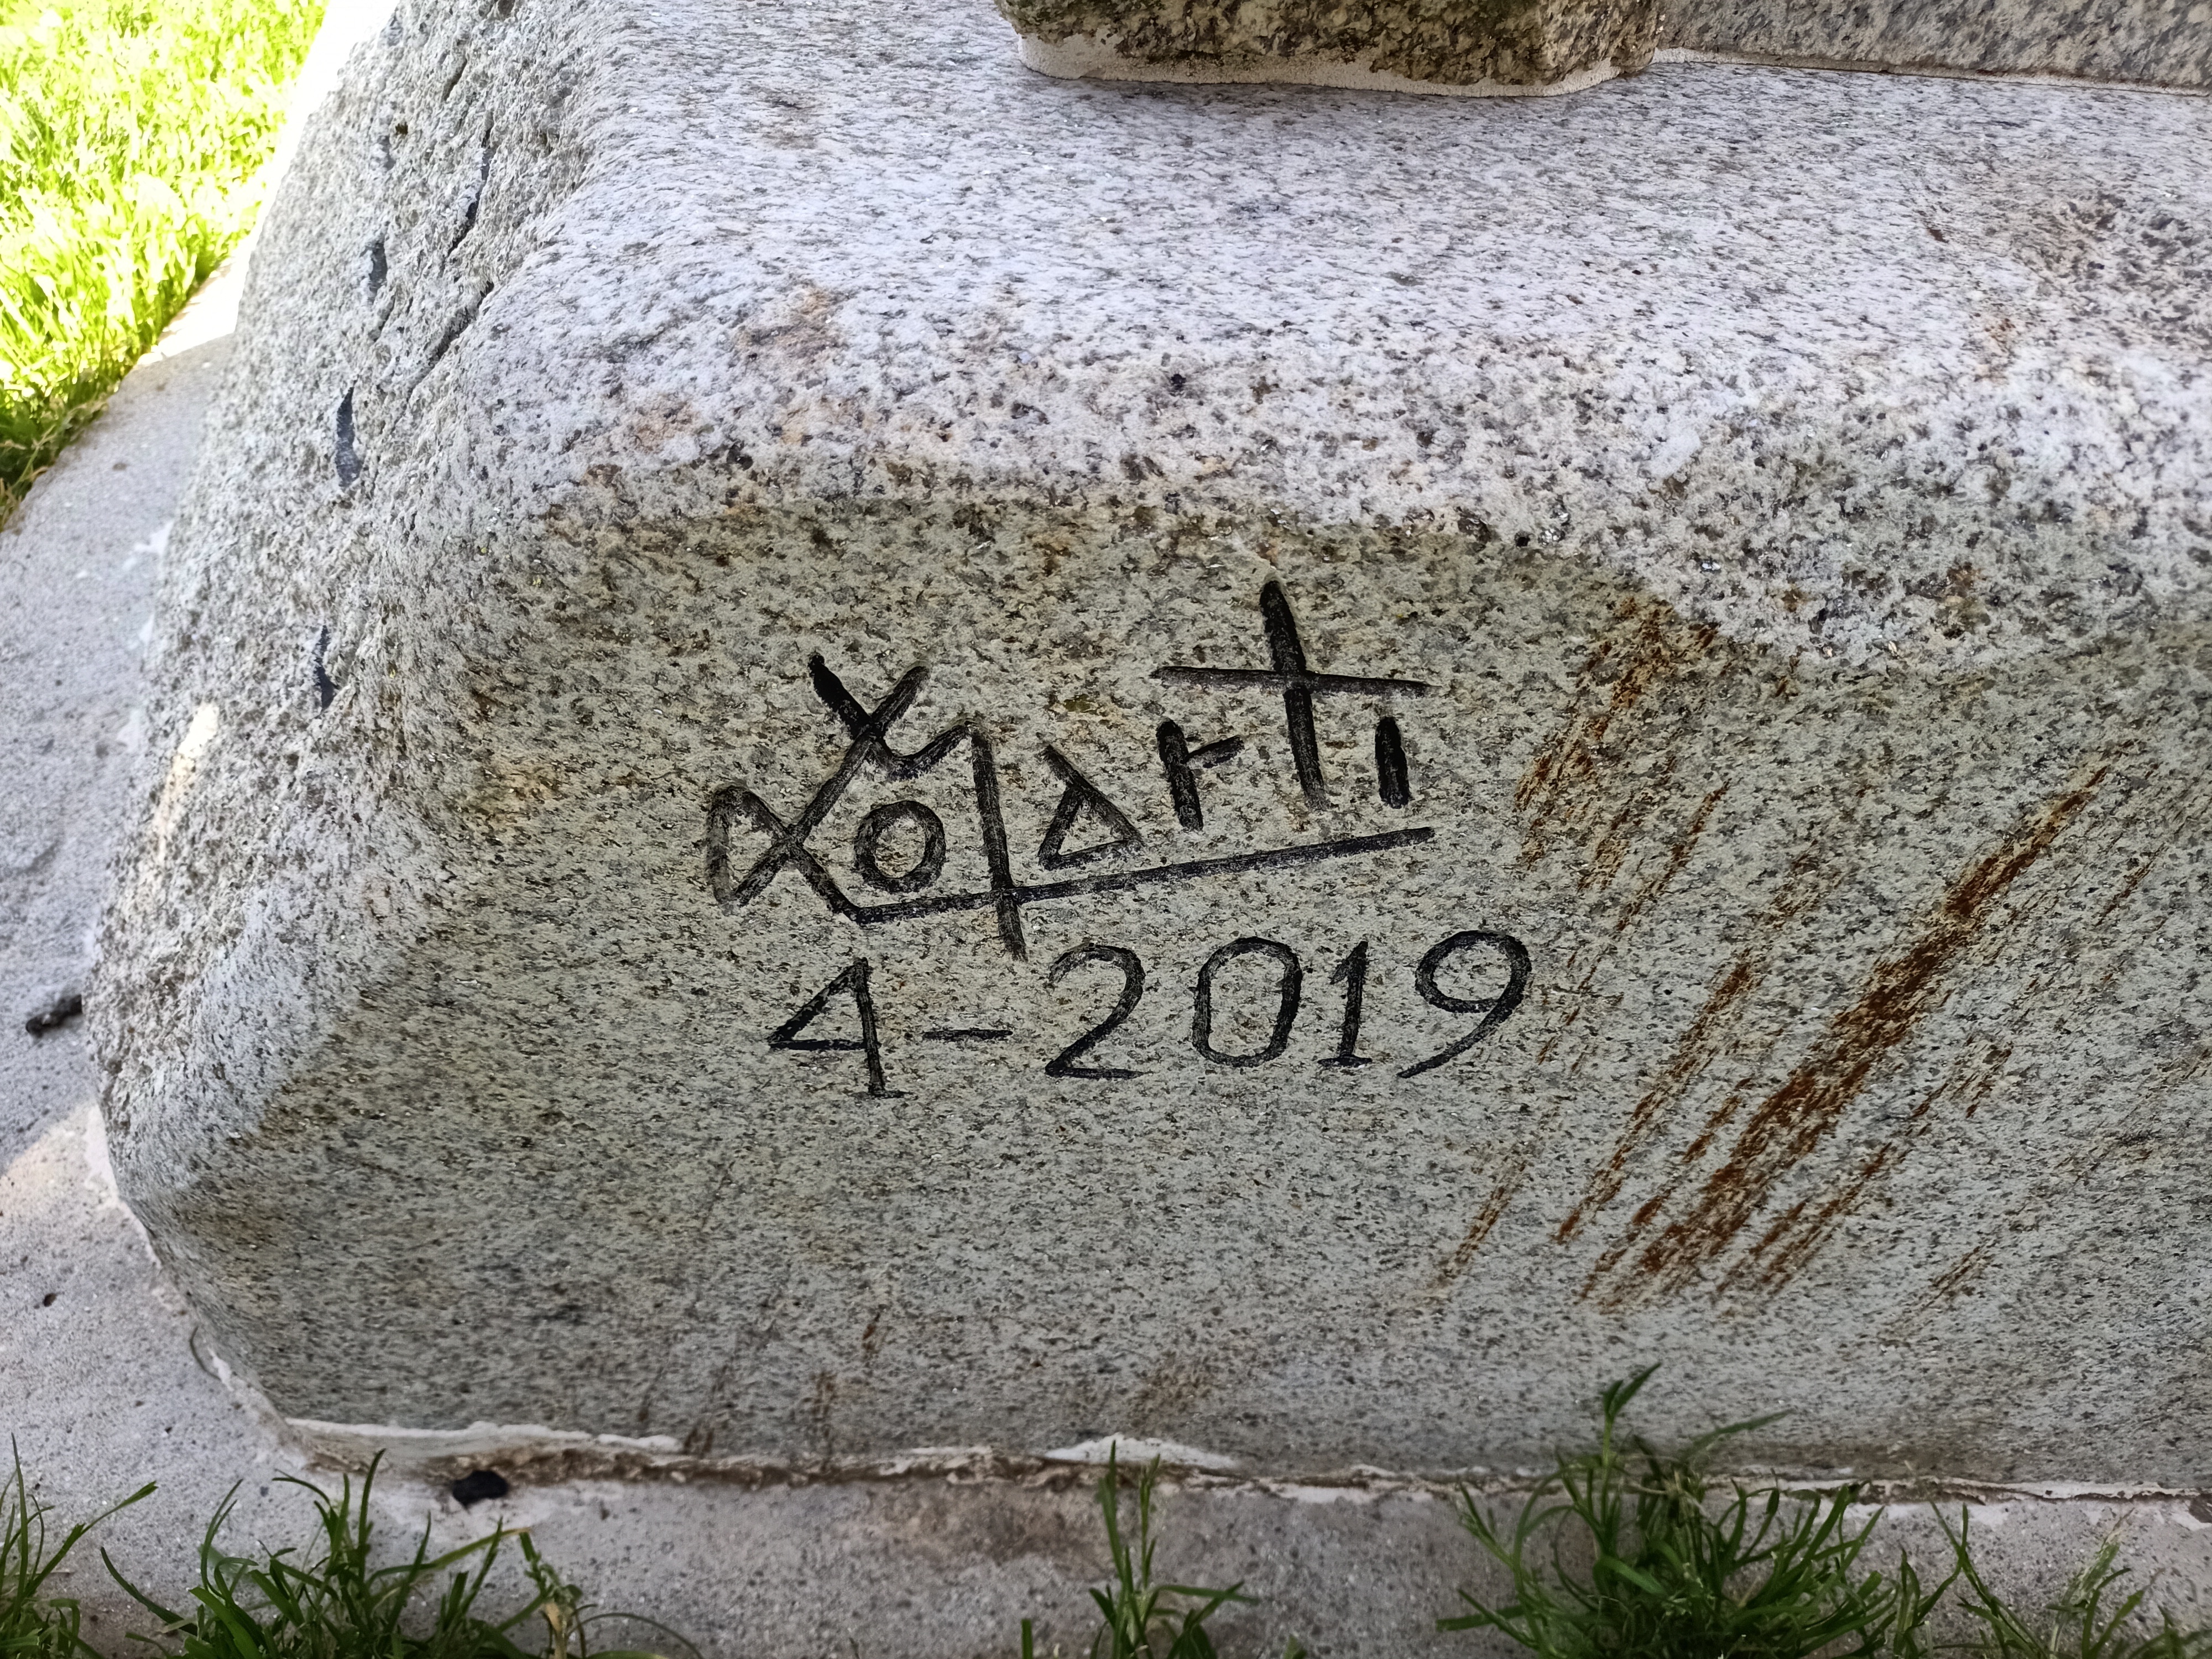
Signature of: xoán lomarti